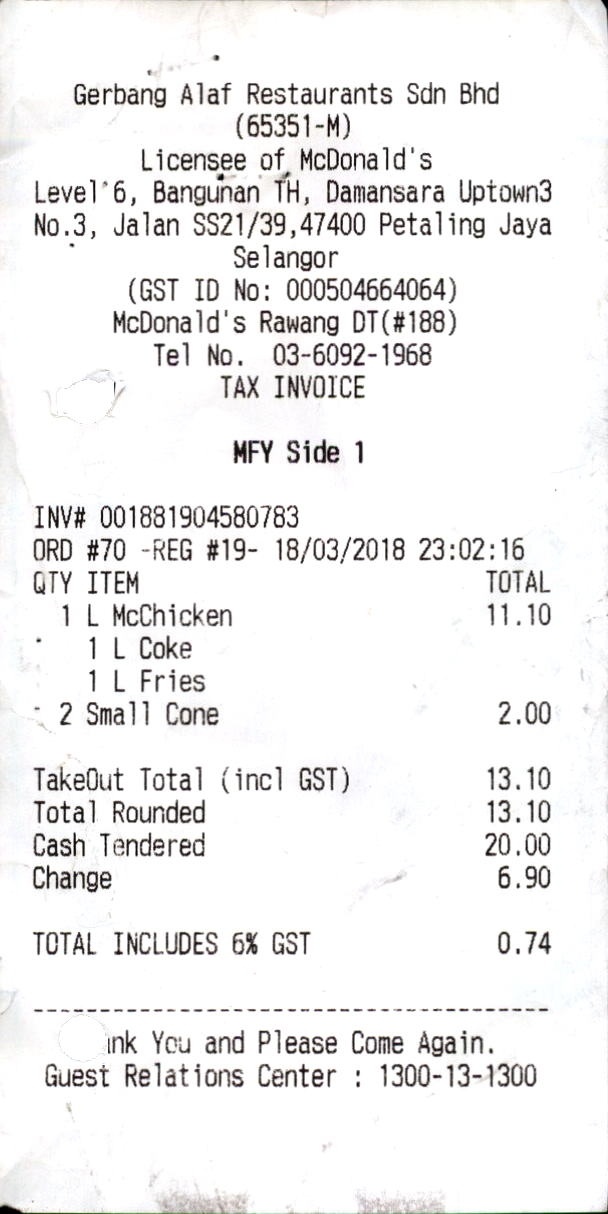
GERBANG ALAF RESTAURANTS SDN BHD
(65351-M)
LICENSEE OF MCDONALD'S
LEVEL 6, BANGUNAN TH, DAMANSARA UPTOWN3
NO.3, JALAN SS21/39, 47400 PETALING JAYA
SELANGOR
(GST ID NO: 00504664064)
MCDONALD'S RAWANG DT (#188)
TEL NO. 03-6092-1968
TAX INVOICE
MFY SIDE 1
INV# 001881904580783
ORD #70 -REG #19- 18/03/2018
23:02:16
QTY ITEM
TOTAL
1 L MCCHICKEN
11.10
1 L COKE
1 L FRIES
2 SMALL CONE
2.00
TAKEOUT TOTAL (INCL GST)
13.10
TOTAL TOUNDED
13.10
CASH TENDERED
20.00
CHANGE
6.90
TOTAL INCLUDES 6% GST
0.74
THANK YOU AND PLEASE COME AGAIN.
GUEST RELATIONS CENTER : 1300-13-1300